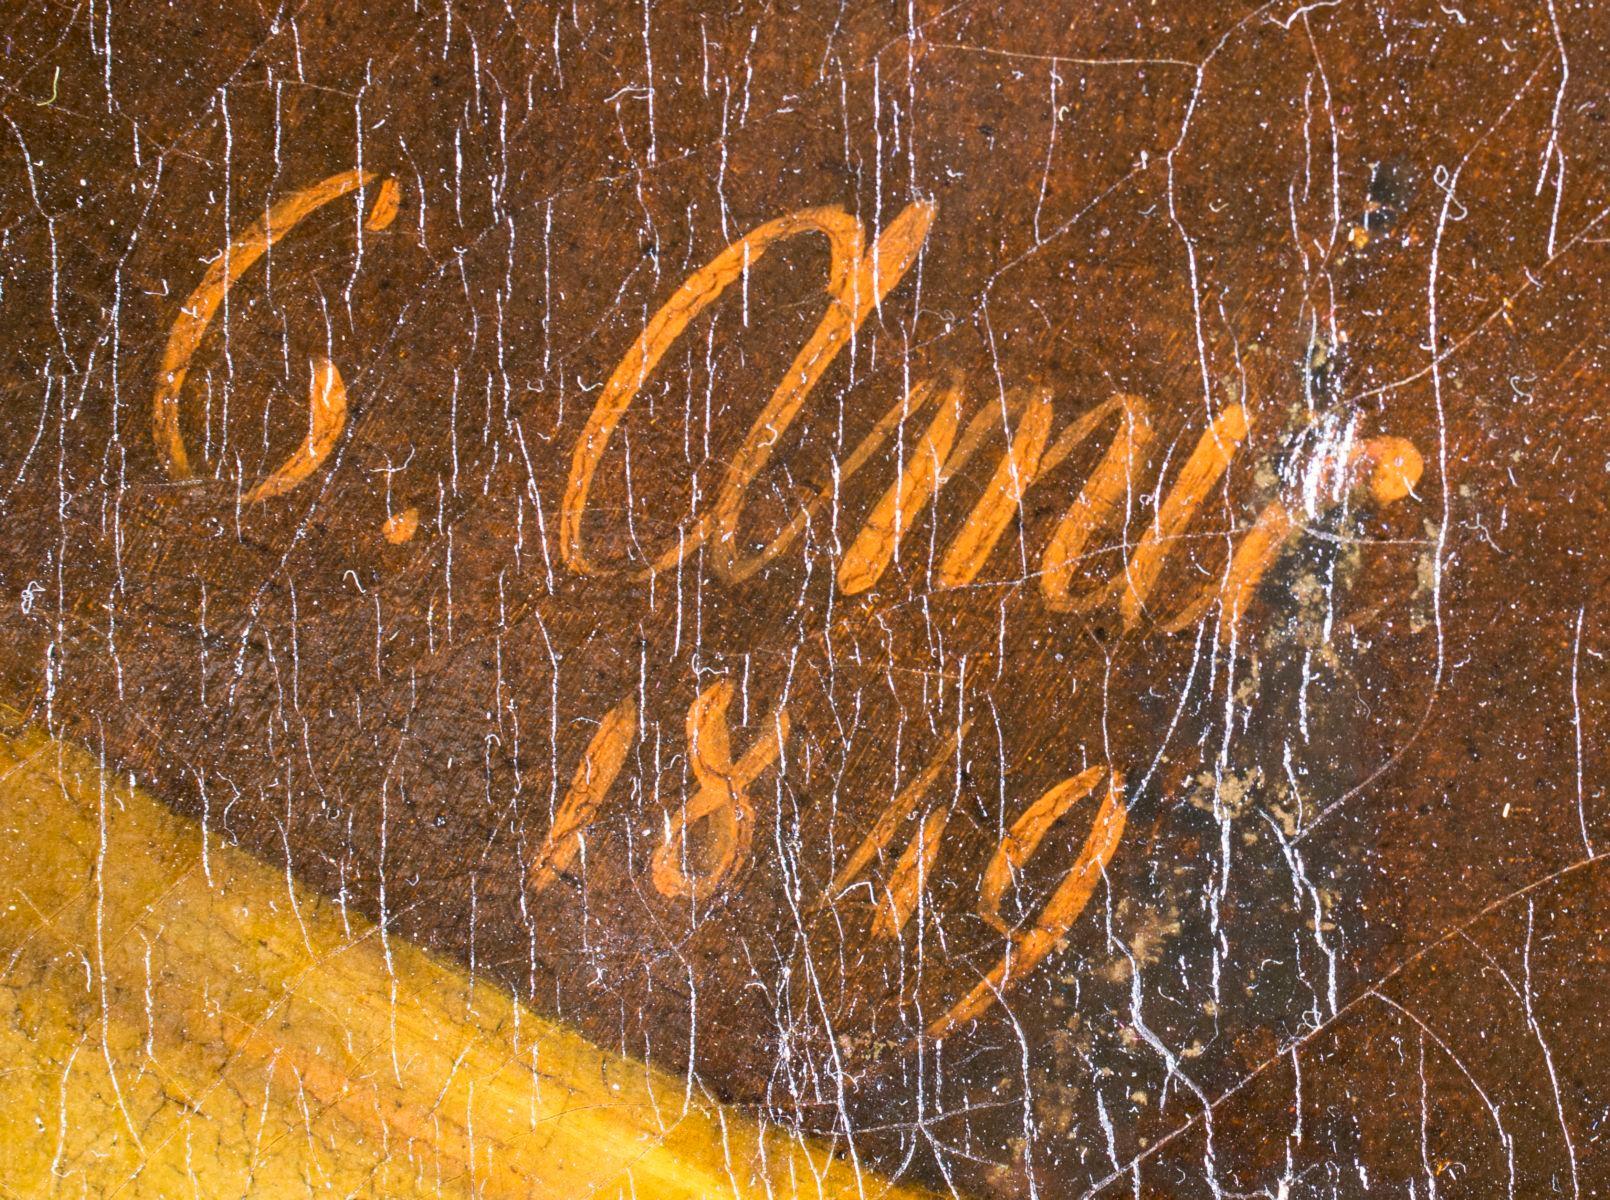
Signature of: clarisse amic